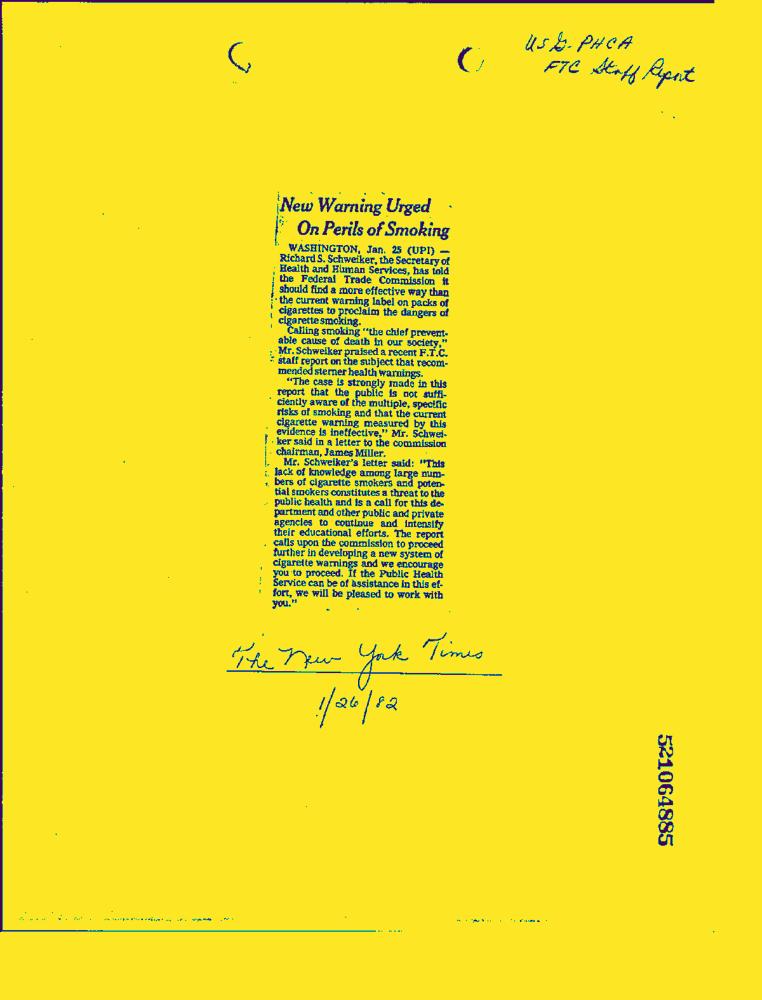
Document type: News-Article